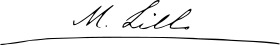
Signature of: miguel lillo